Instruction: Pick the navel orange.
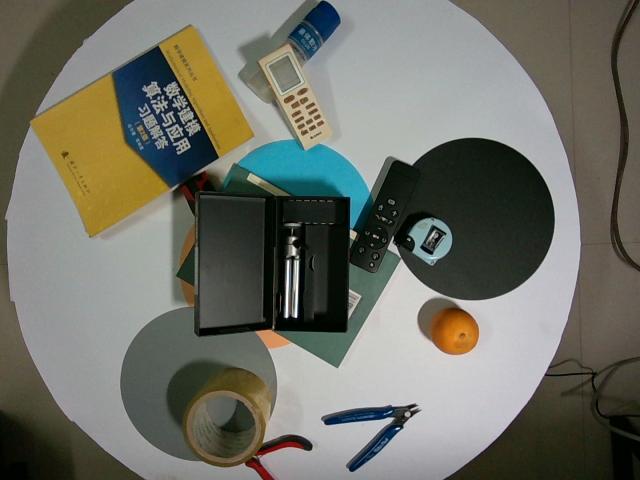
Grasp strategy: vertical